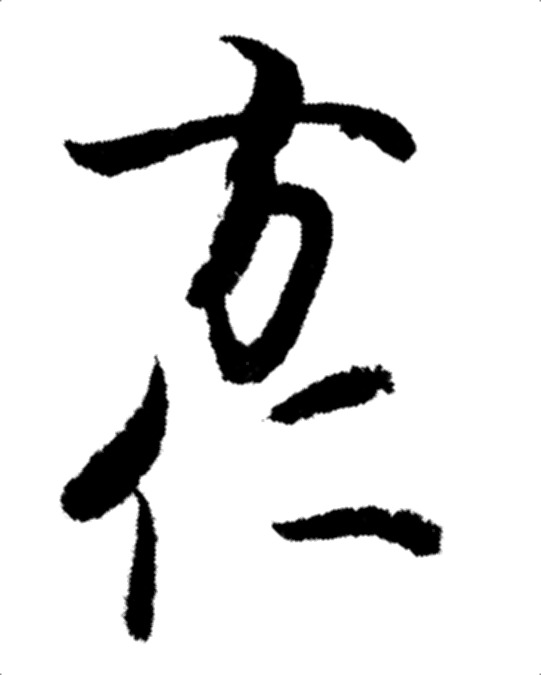
Signature of: ōgimachi